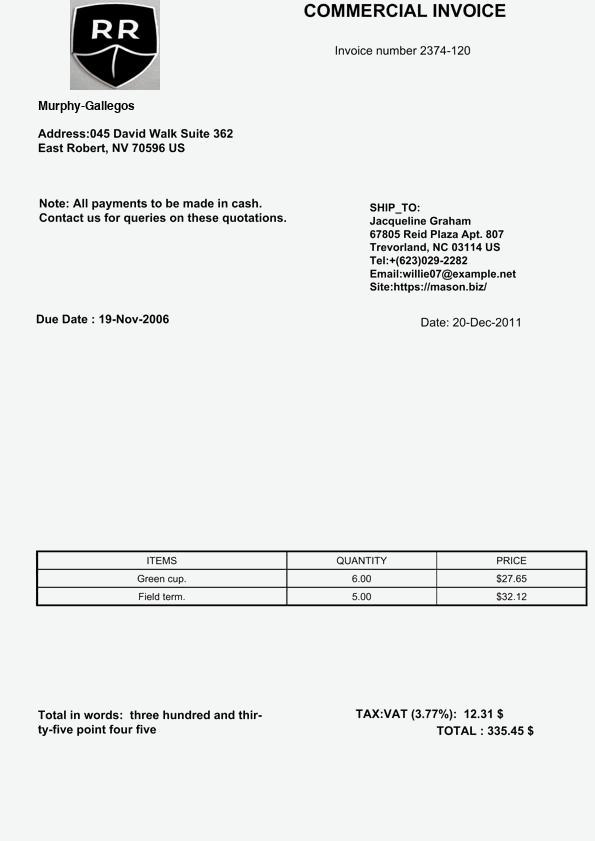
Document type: Invoice